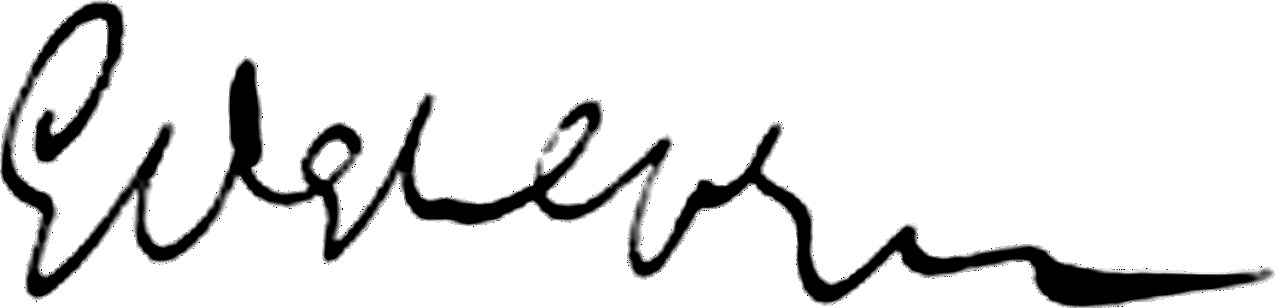
Signature of: edgar hepp